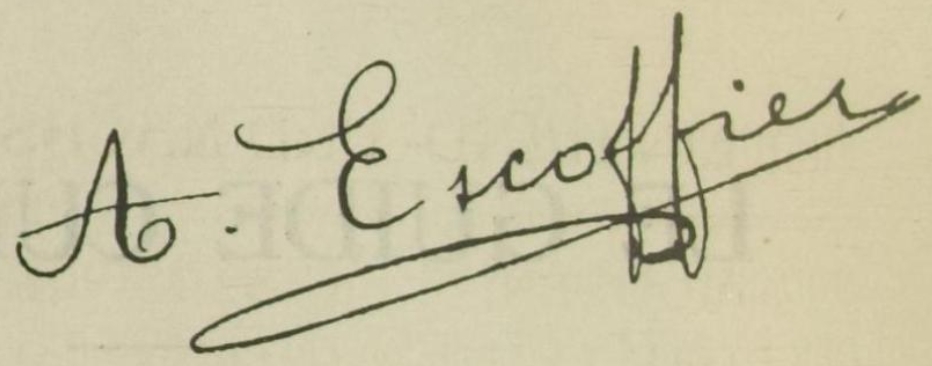
Signature of: auguste escoffier